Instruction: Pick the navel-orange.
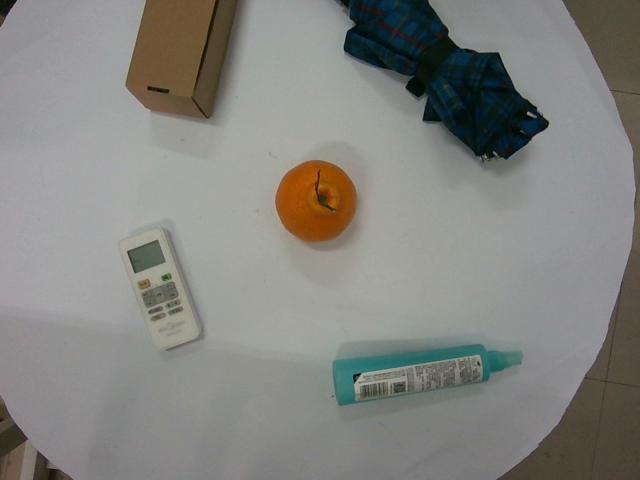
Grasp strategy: vertical